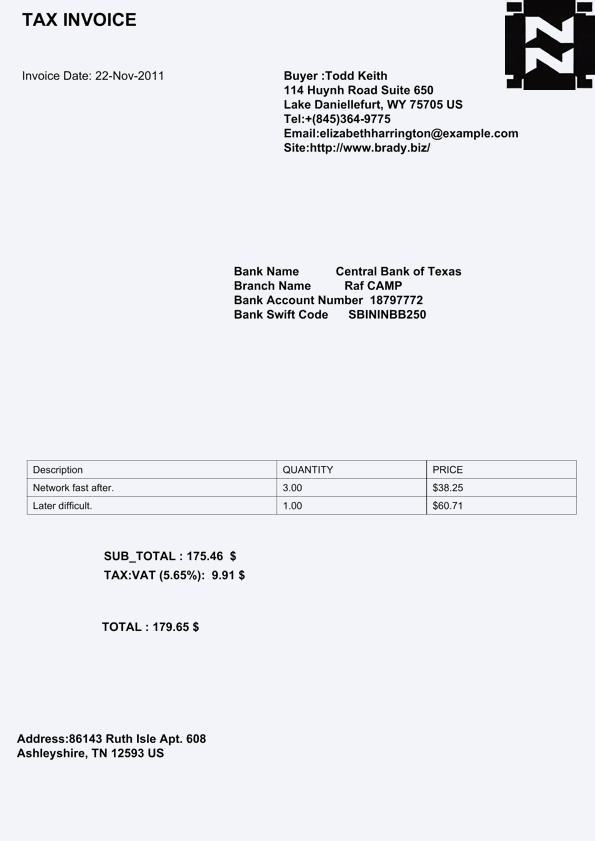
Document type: Invoice